Question: Explain the disease:
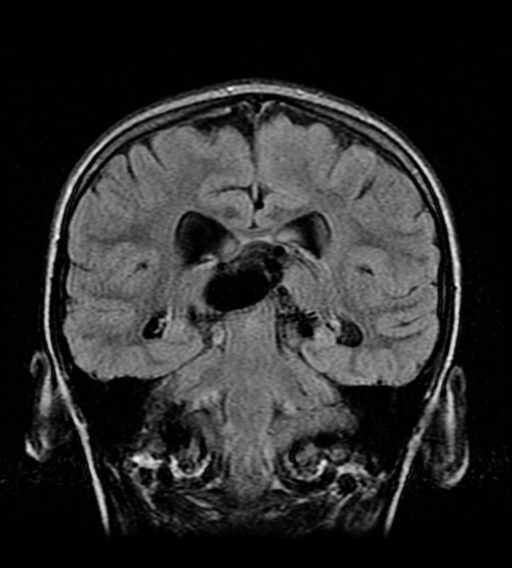
Answer: The disease is discussed as: The vein of Galen is a short but large diameter vein that drains the paired internal cerebral veins and the two basal veins of Rosenthal into the straight sinus. It is just posterior to the pineal gland, in the quadrigeminal plate cistern. This vein probably arises from remnants of the posterior median prosencephalic vein of Markowski.

By tradition, an aneurysmal enlargement of a midline venous structure in this location has been called a "Vein of Galen Aneurysm". However, the true origin of this dilated vascular structure is probably persistence of the anterior portion of the median prosencephalic vein (ProsV) of Markowski.  In many patients with this malformation, there is no "classic" vein of Galen; and, often, there is no straight sinus.  Instead, the dilated remnant of the ProsV drains into upward directed "falcine sinus".

These lesions most often result from vascular shunts developing between the early choroidal arteries and the deep or midline veins, during the  6th to 11th week of gestation. At this time in development, the brain is primarily supplied by multiple choroidal arteries, then - later - the circle of Willis.

These AV shunts persist, preventing involution of the anterior prosencephalic vein.  A persistent falcine vein is often present, that drains the ProsV into the straight sinus or superior sagittal sinus.

Vein Of Galen Malformation Symptoms, Signs
•  Childhood
» High Output Failure
» Persistent Ductus
» Hydrocephalus
» Cranial Bruit/Thrill
•  Adult
» Asymptomatic
» Pineal Symptoms

•  Vein Of Galen Malformation Types/Causes
» Parenchymal AVM (Shunt)
» Direct Fistulae To VOG
» Dural Fistula Draining into VOG
» Sinus Thrombosis (Intrauterine)
» Hypoplastic Straight Sinus

•  Hydrocephalus is very common in childhood
» Mechanical
  - Aqueductal Obstruction from compression of tectum
» Impaired CSF Resorption
  - Venous Hypertension

UoR Teaching File - http://www.urmc.rochester.edu/smd/Rad/neurocases/Neurocase06.htm